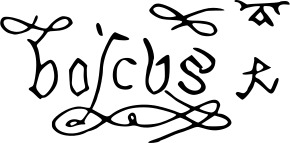
Signature of: alaert du hamel